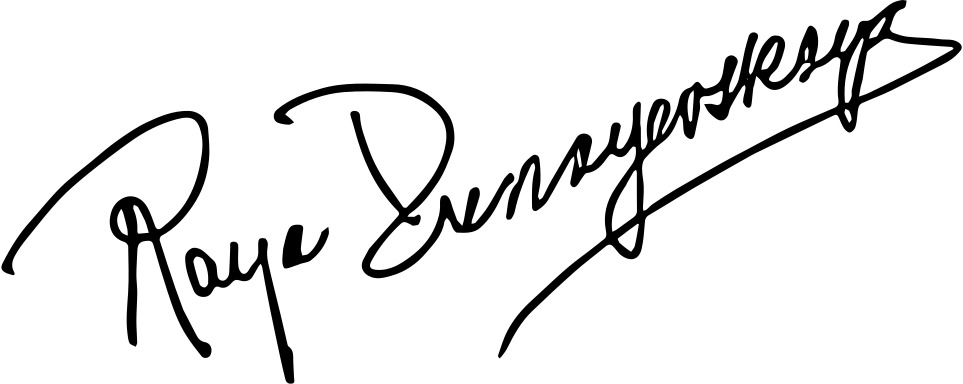
Signature of: raya dunayevskaya